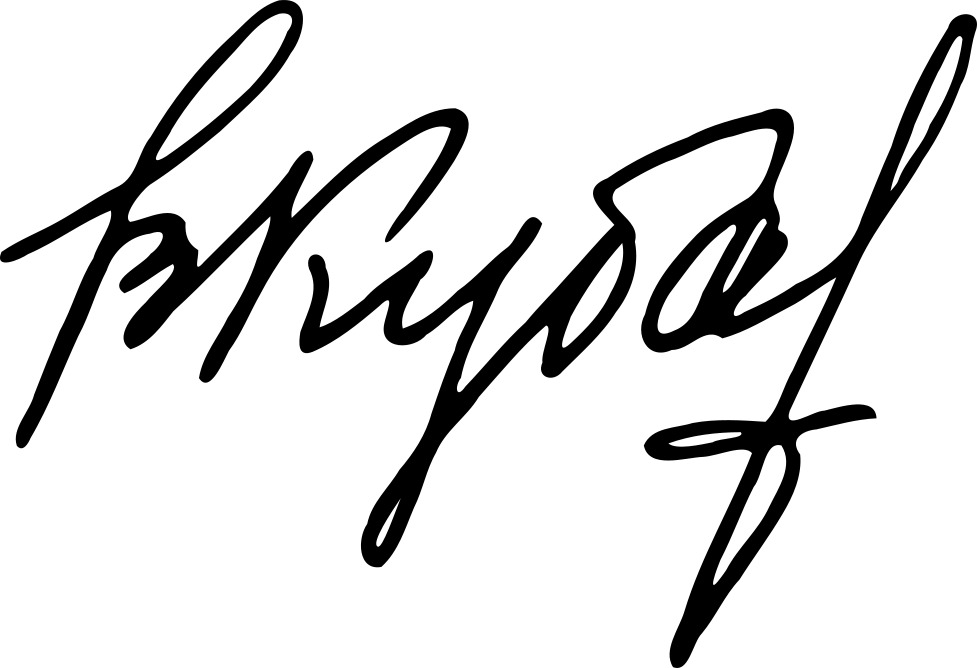
Signature of: valeri kubasov